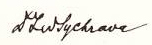
Signature of: lev sychrava